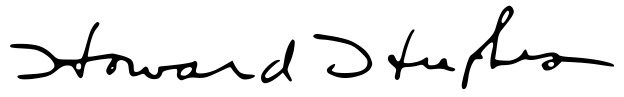
Signature of: howard hughes